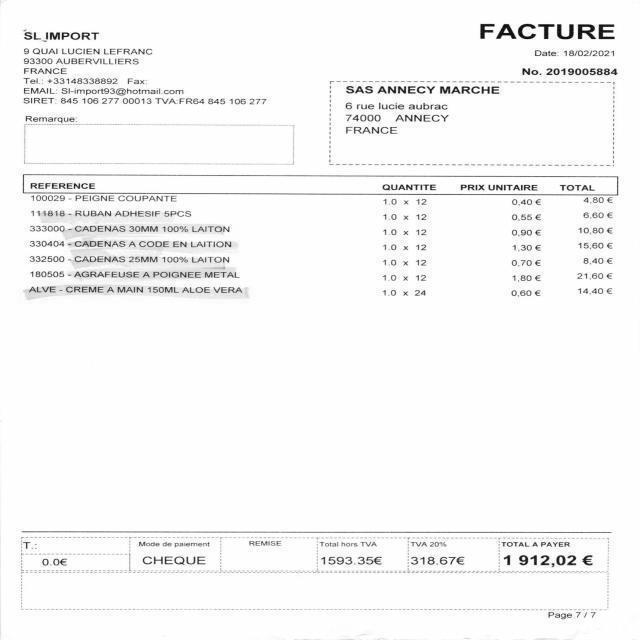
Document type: Invoice